Question: What appears to be the issue?
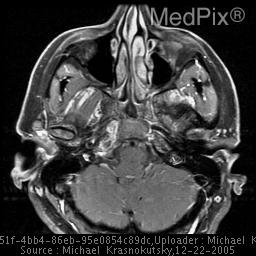
Answer: The findings suggest Homogeneous mass centered in the right petro-clival fissure. Low signal on T1, high on T2, with marked homogeneous enhancement. There is also extension of the tumor through the skull base into the right nasopharynx, anterior to the longus colli muscle and compressing it. The lesion is also producing mass effect in the region of the fossa of Rosenmueller.. Axial post contrast T1 with fat sat. Enhancing mass with areas of non enhacement likely representing chondroid matrix.. The patient might have a history of 37 year old woman who presented with headaches..